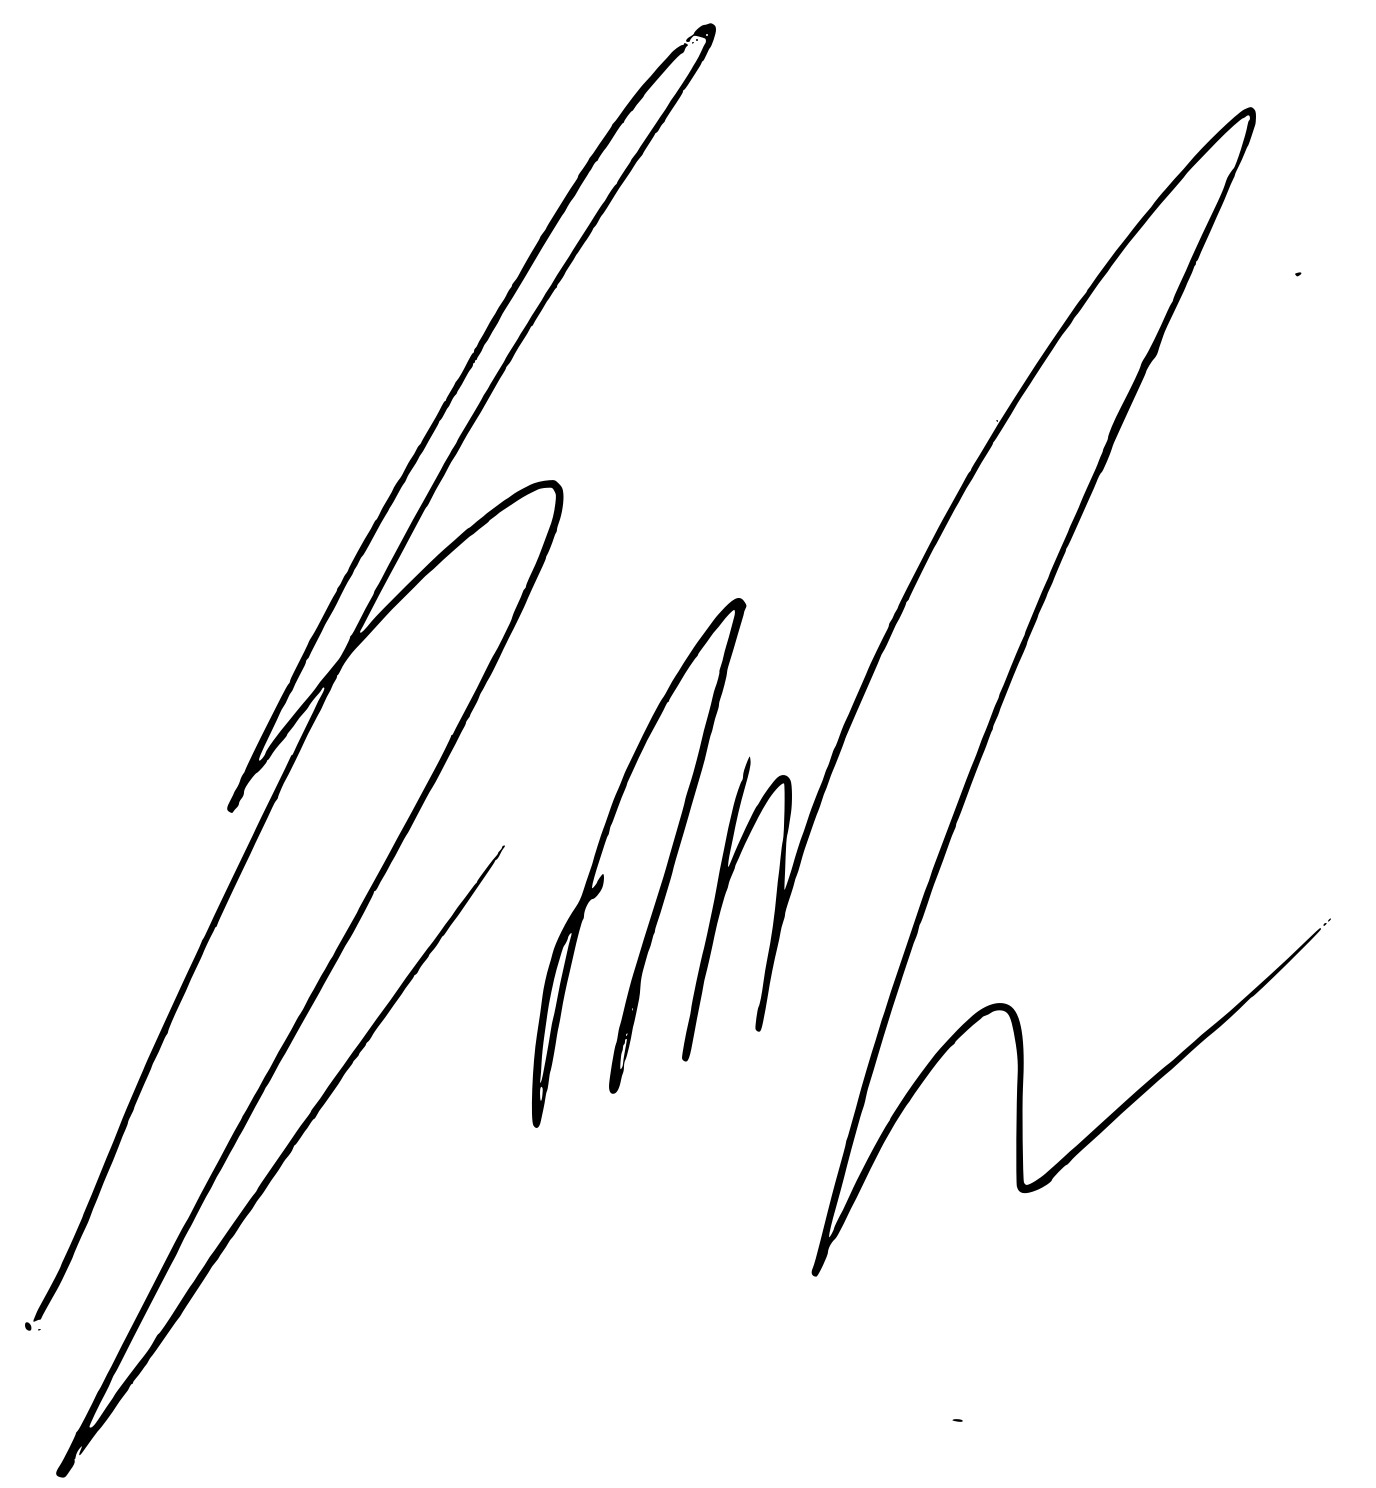
Signature of: george r r martin